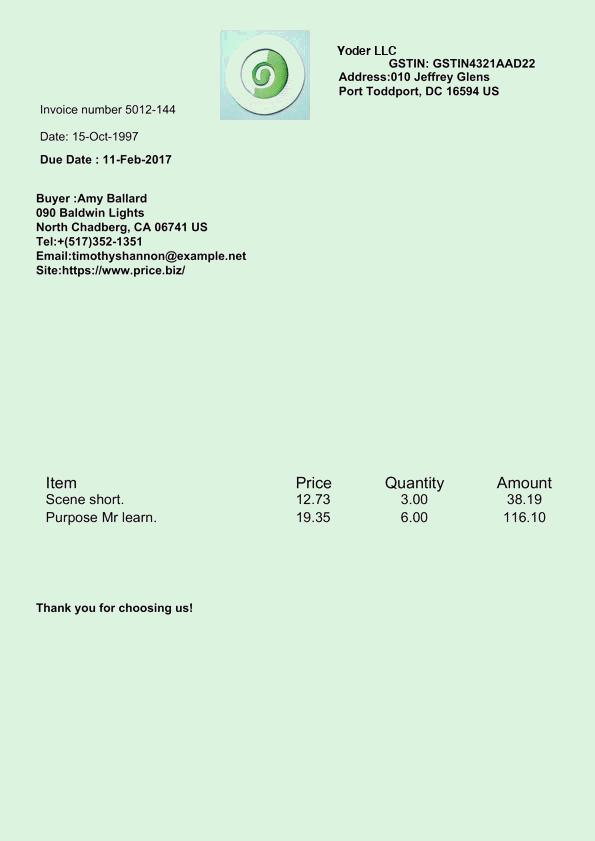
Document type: Invoice